Question: Can you provide the account number mentioned in the document?
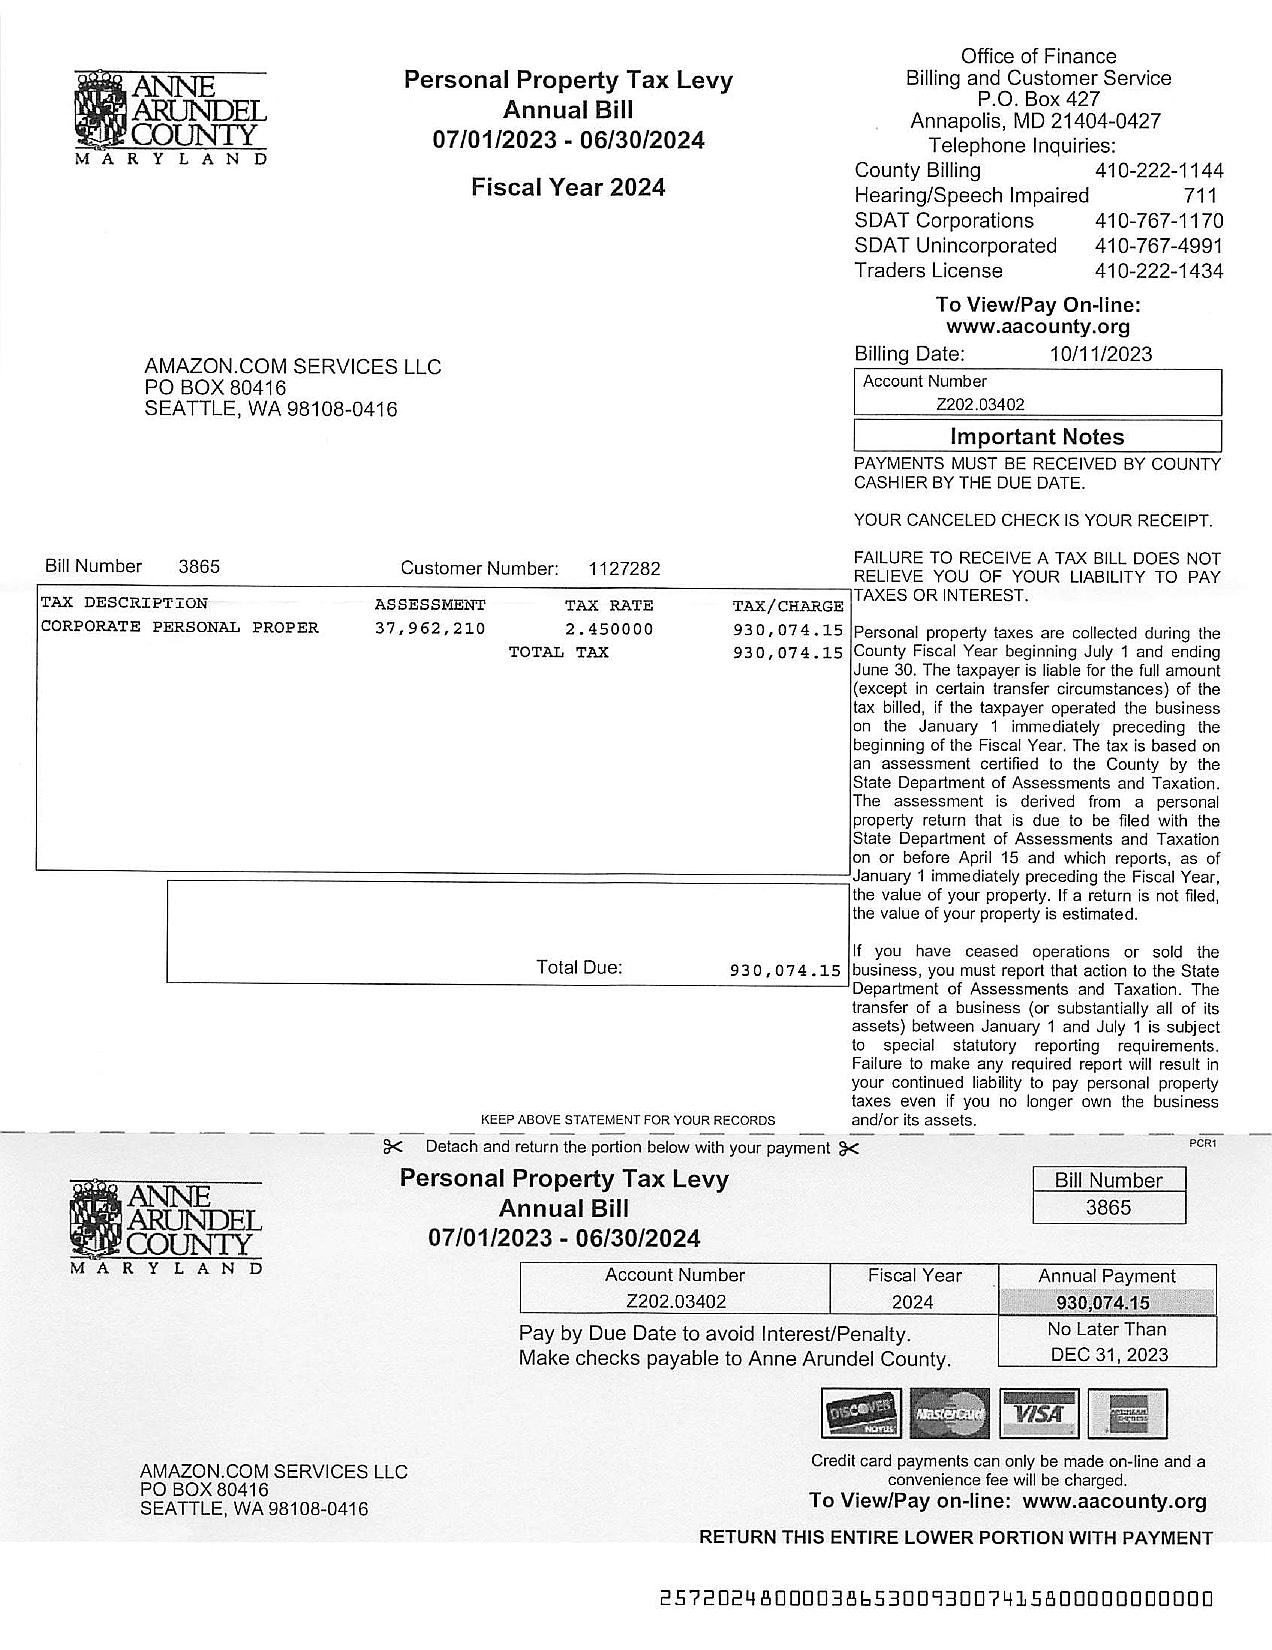
Answer: "Z202.03402"